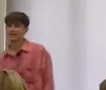
Транскрипция: Can you remember what are the bearings in the beginning of our lesson? Yes. Yeah, all everything? No. No, okay. So...
Категория: Педагогические действия
Подкатегория: Задаёт закрытый вопрос
Описание действия: Педагог спрашивает учеников, помнят ли они видео из начала урока, во что были одеты все персонажи.
Контекст и комментарии: 1. Контекст ДО: ученики выполнили групповое задание и получили обратную связь. 2. Реакция ПОСЛЕ: ученики отвечают на вопрос и следят за действиями преподавателя. 3. Педагогический смысл: действие эффективно, так как педагог использует возврат к исходному стимулу(видео) как приём активизации долговременной памяти и усиления связности урока.